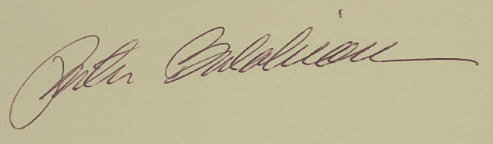
Signature of: peter balakian